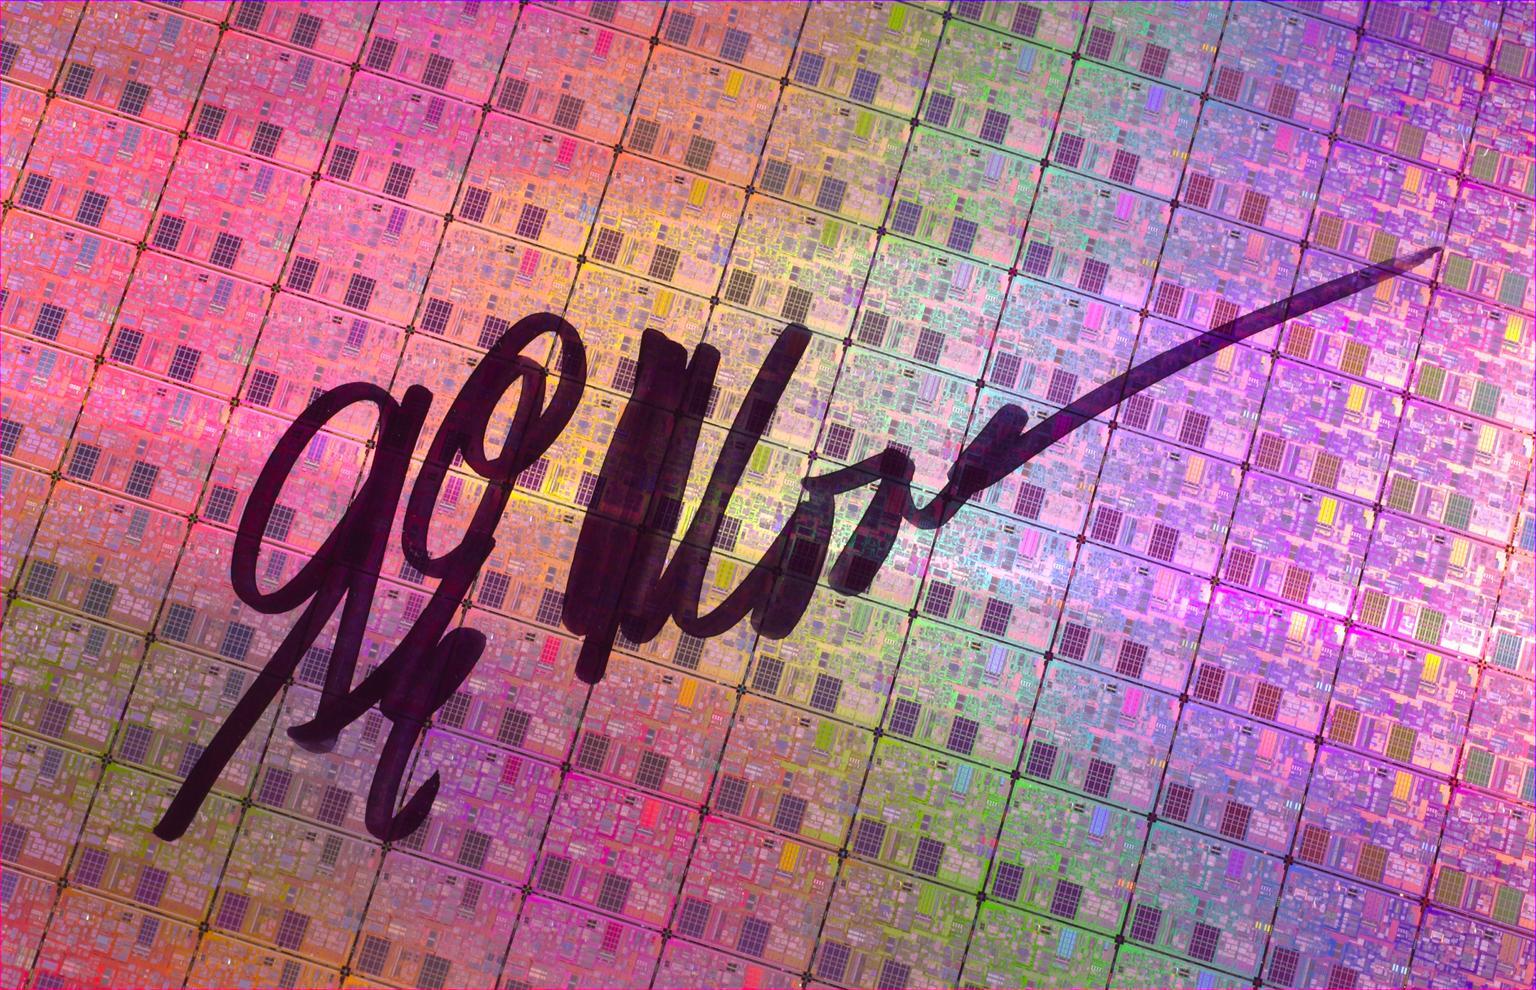
Signature of: gordon moore